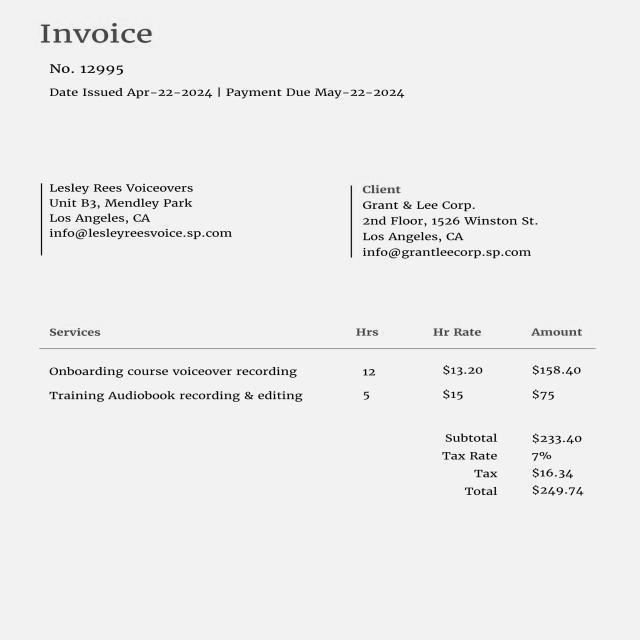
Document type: Invoice